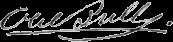
Signature of: ole bull